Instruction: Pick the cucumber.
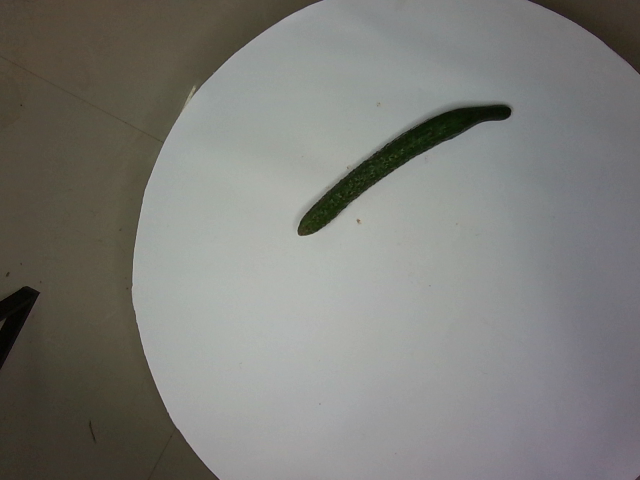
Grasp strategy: vertical